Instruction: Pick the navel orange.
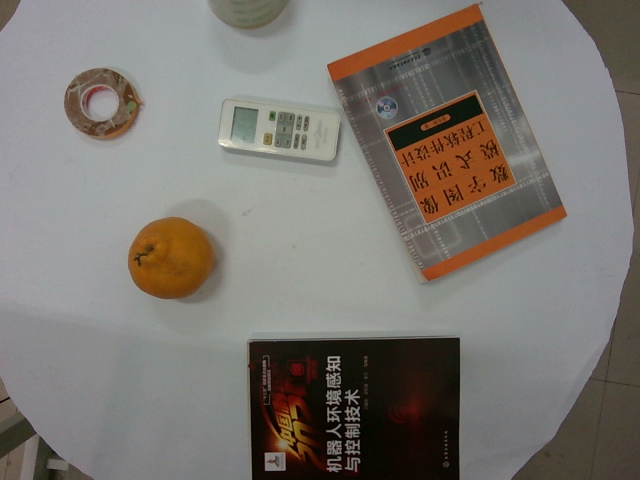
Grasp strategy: vertical